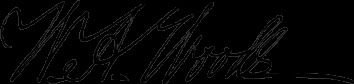
Signature of: william allen woods